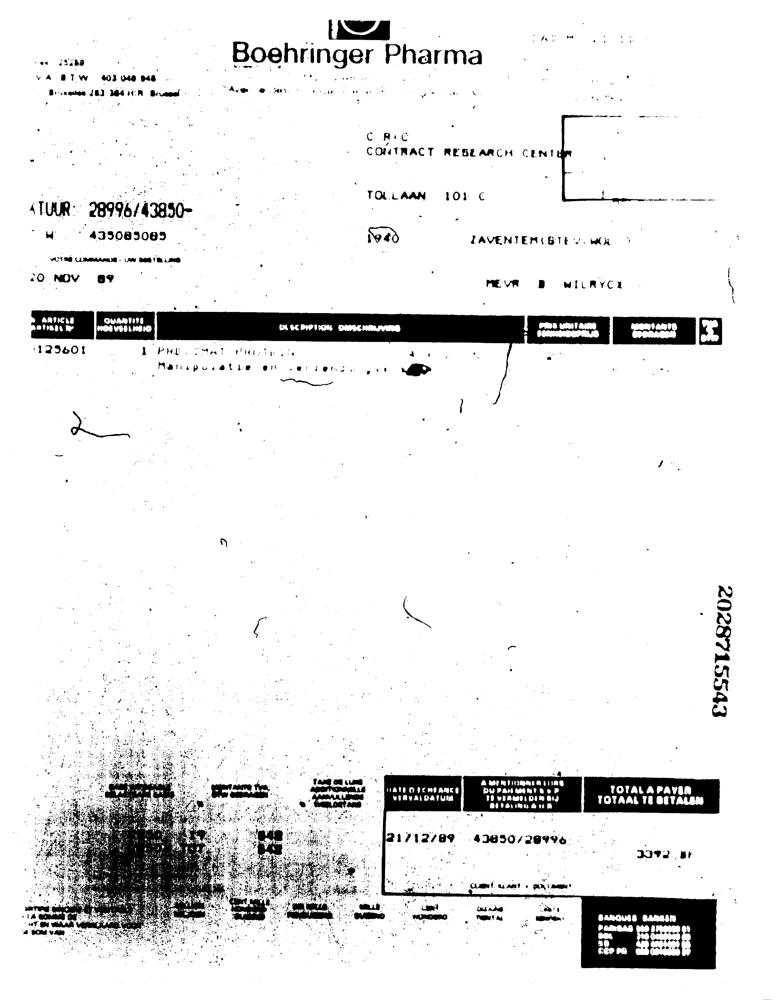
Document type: Invoice